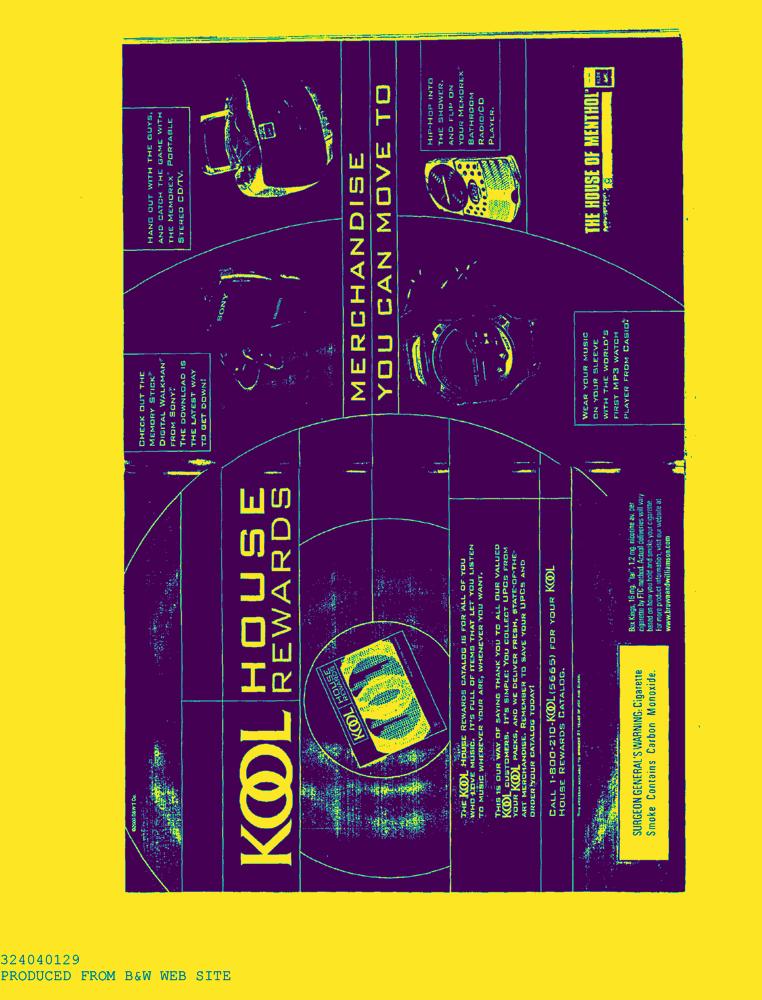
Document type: AD